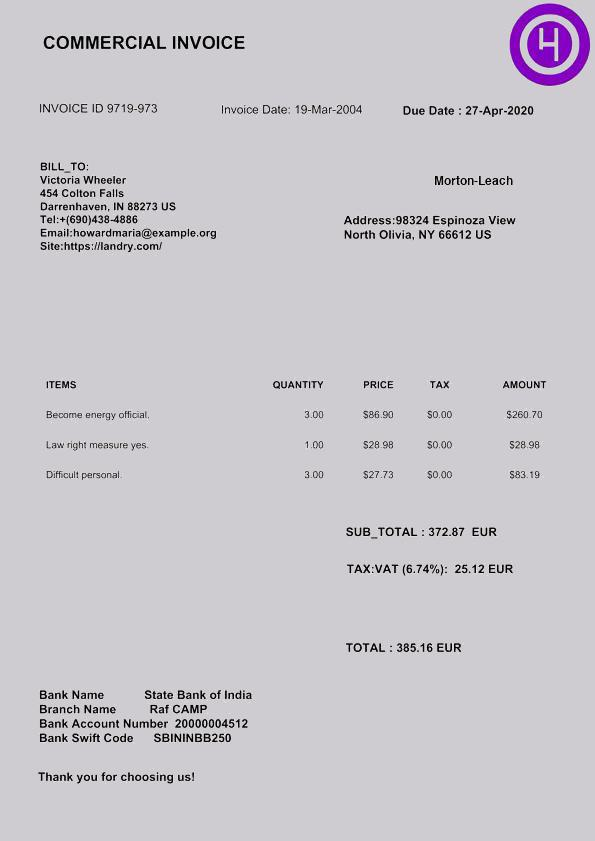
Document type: Invoice